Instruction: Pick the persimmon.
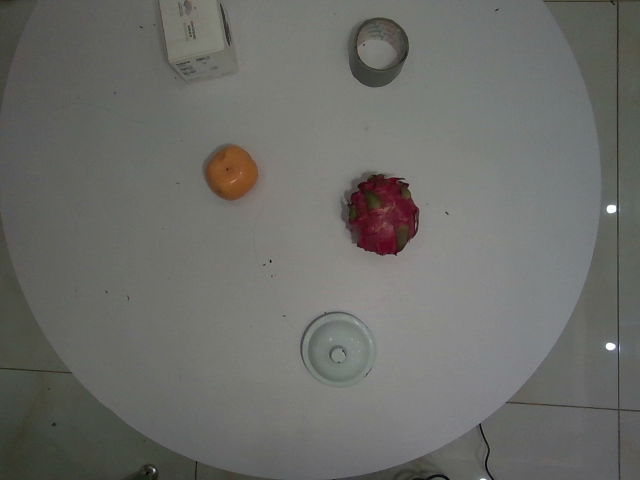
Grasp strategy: vertical